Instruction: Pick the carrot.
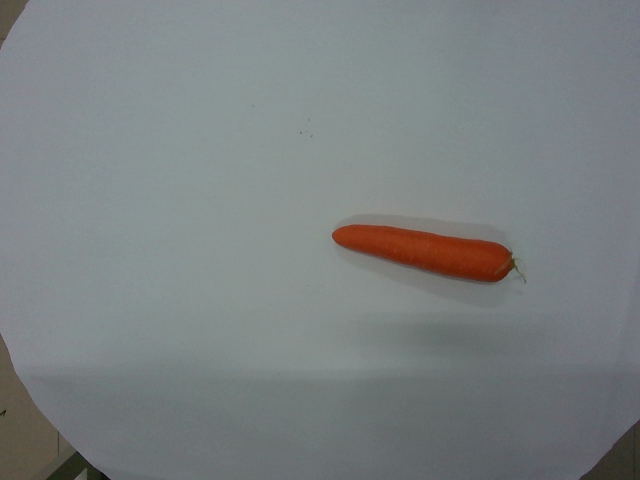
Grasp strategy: vertical